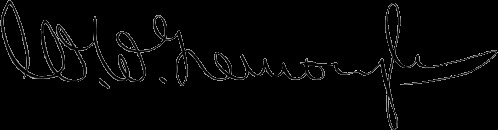
Signature of: william whitwell greenough